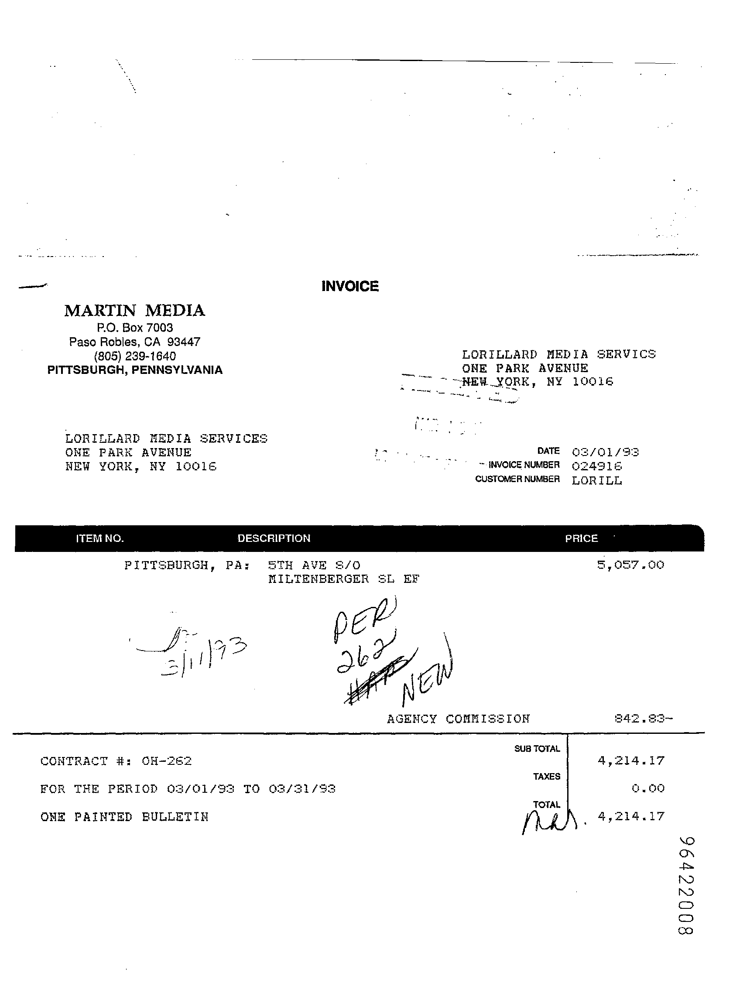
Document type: Invoice